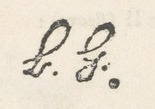
Signature of: charles etienne leguay